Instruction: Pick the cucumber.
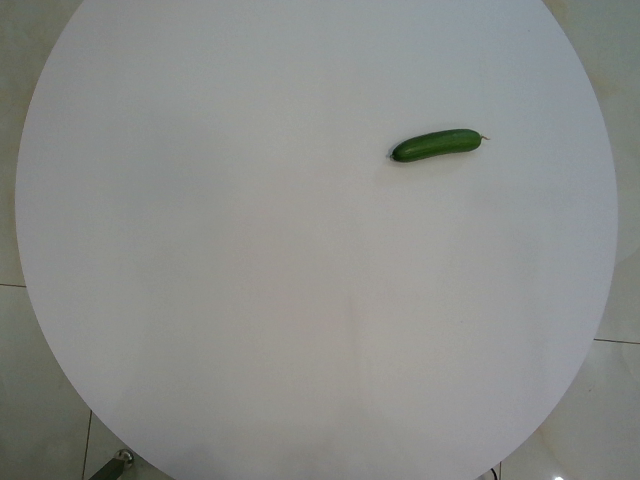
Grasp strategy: vertical